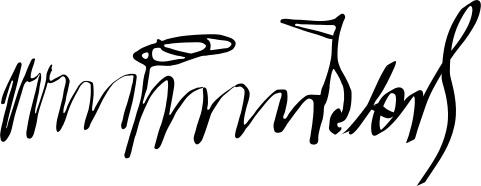
Signature of: gerd von rundstedt